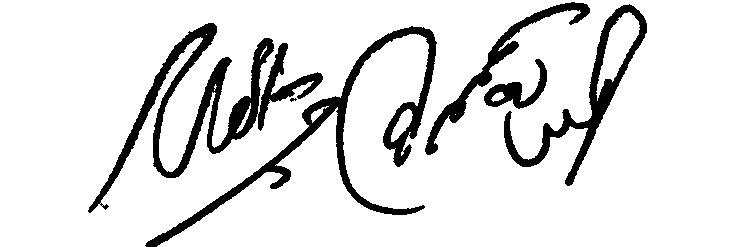
Signature of: rehmat aziz chitrali